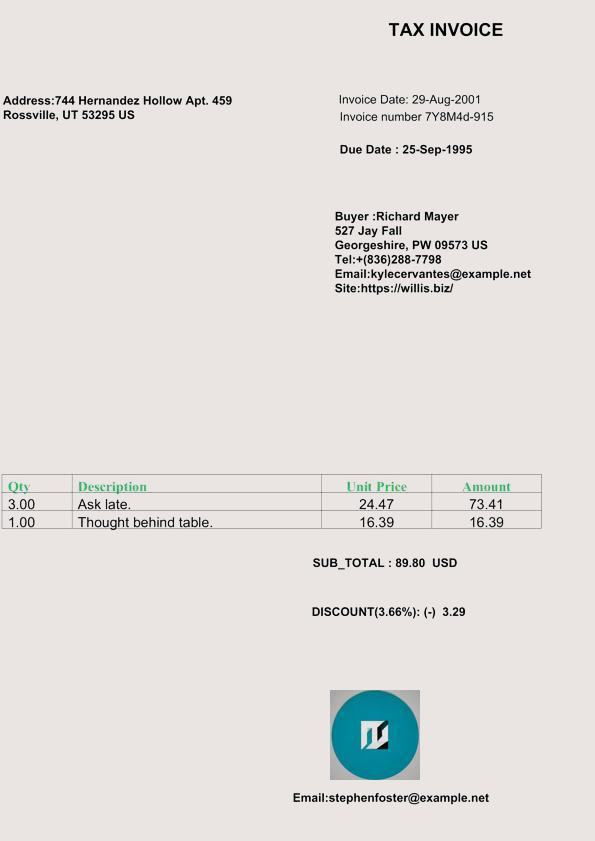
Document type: Invoice